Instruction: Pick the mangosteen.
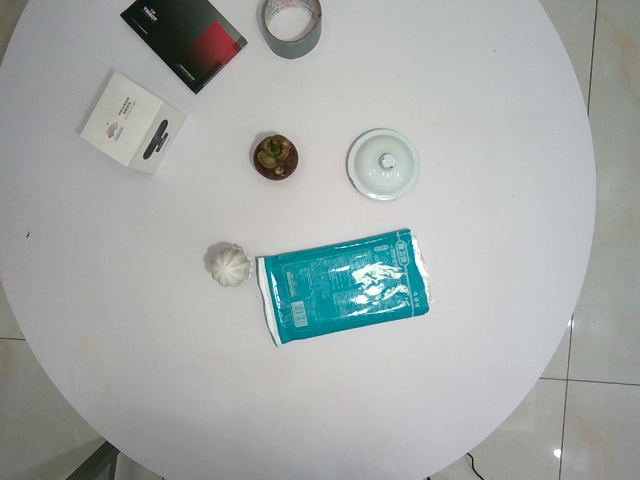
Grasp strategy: vertical